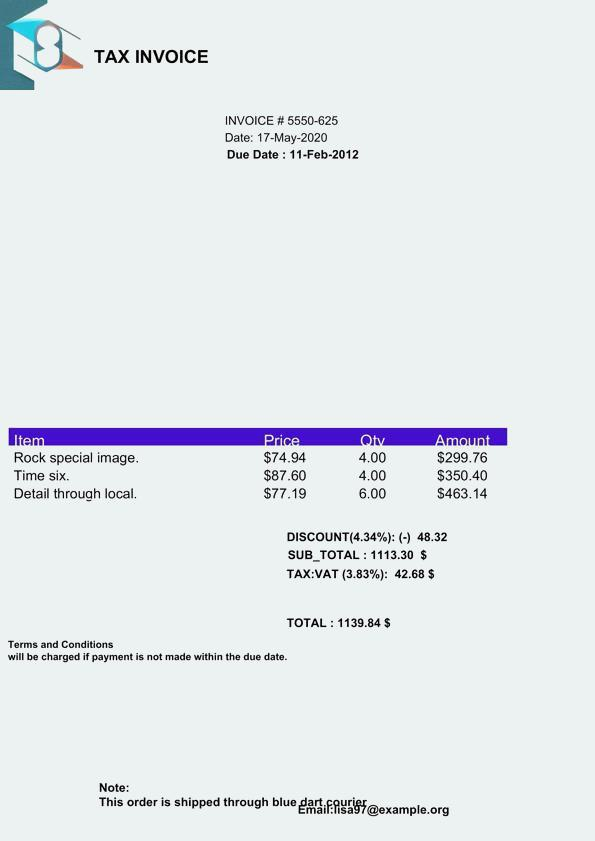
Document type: Invoice